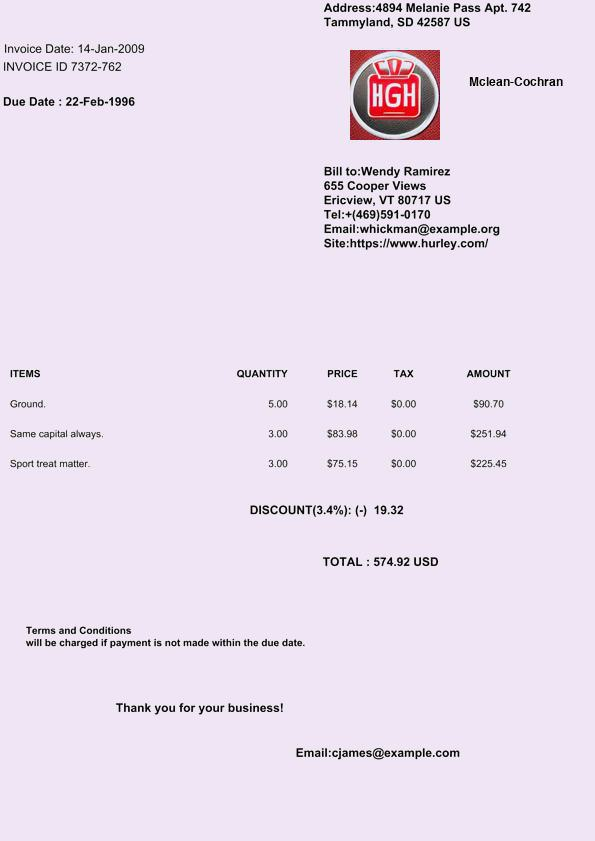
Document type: Invoice